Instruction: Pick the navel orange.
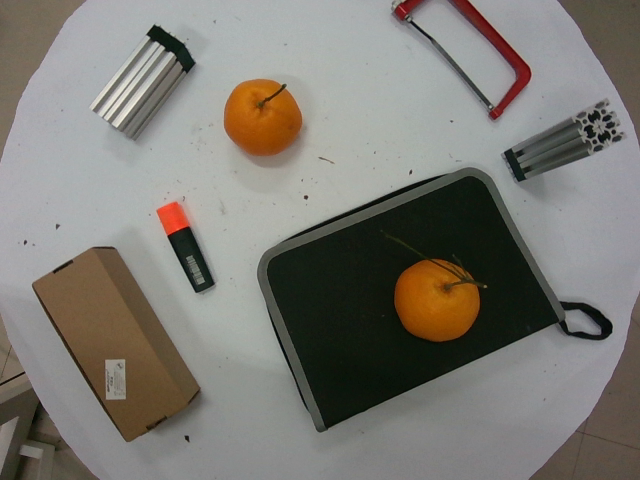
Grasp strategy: vertical